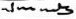
Signature of: joan junceda